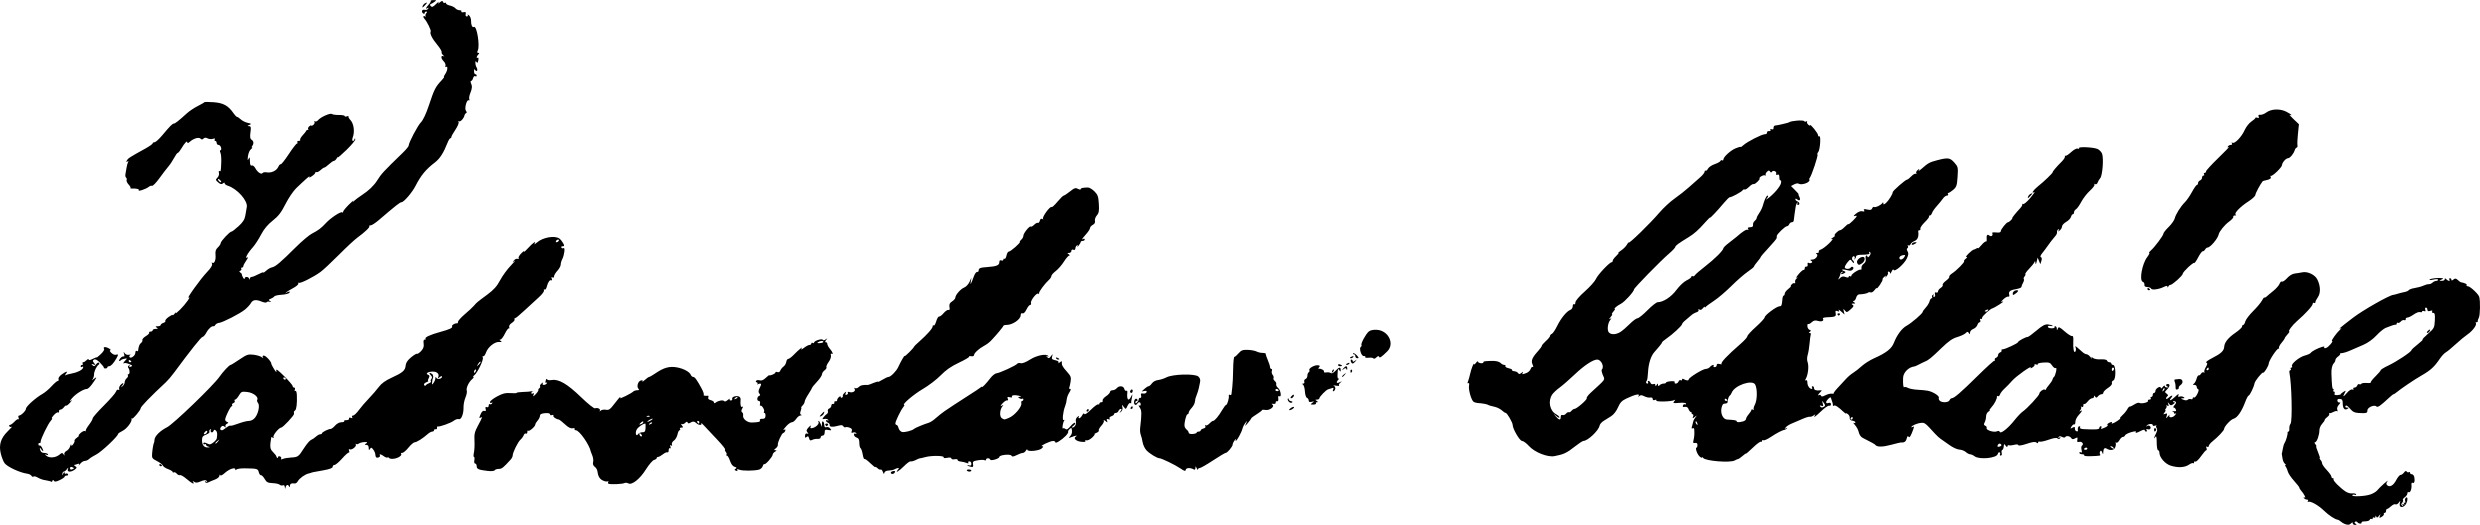
Signature of: vatroslav oblak